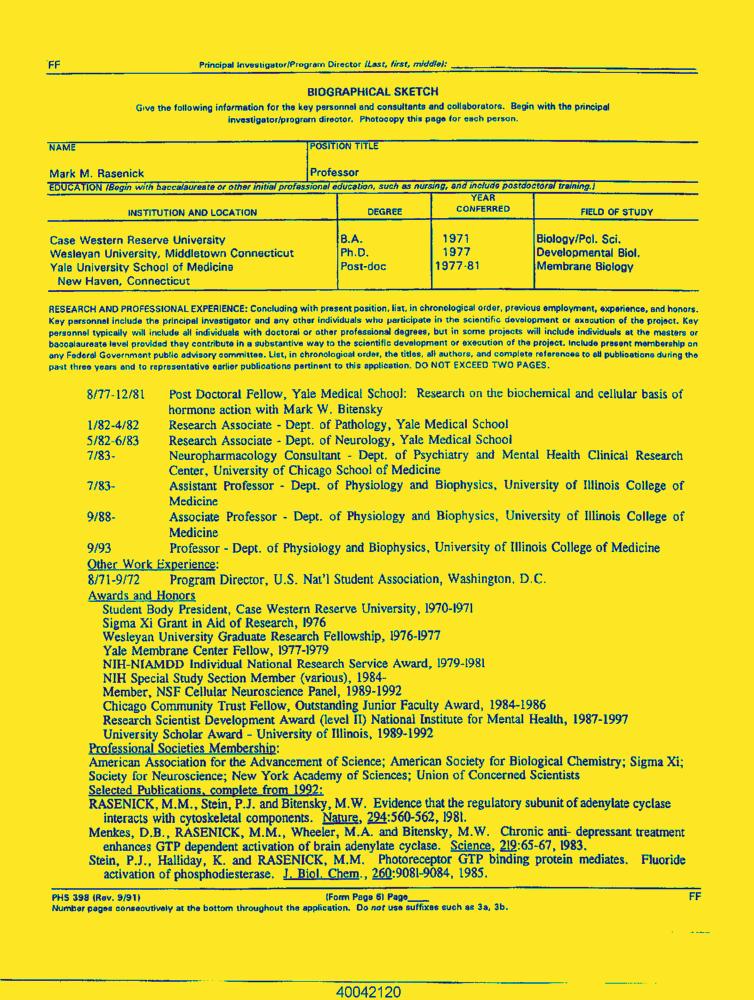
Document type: Resume-Doc